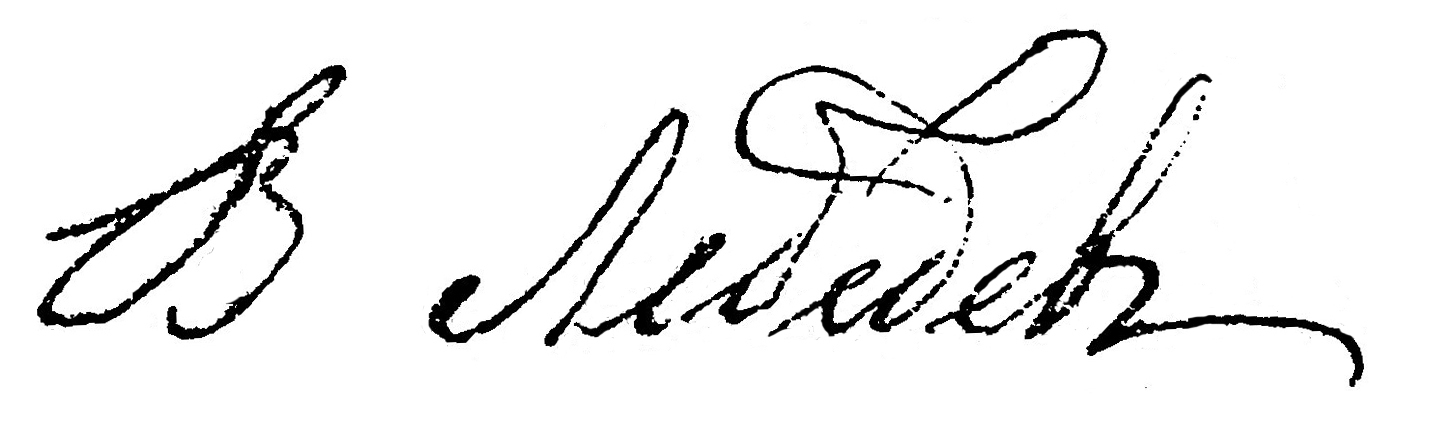
Signature of: vasily lebedev